Question: Which state is mentioned in the document?
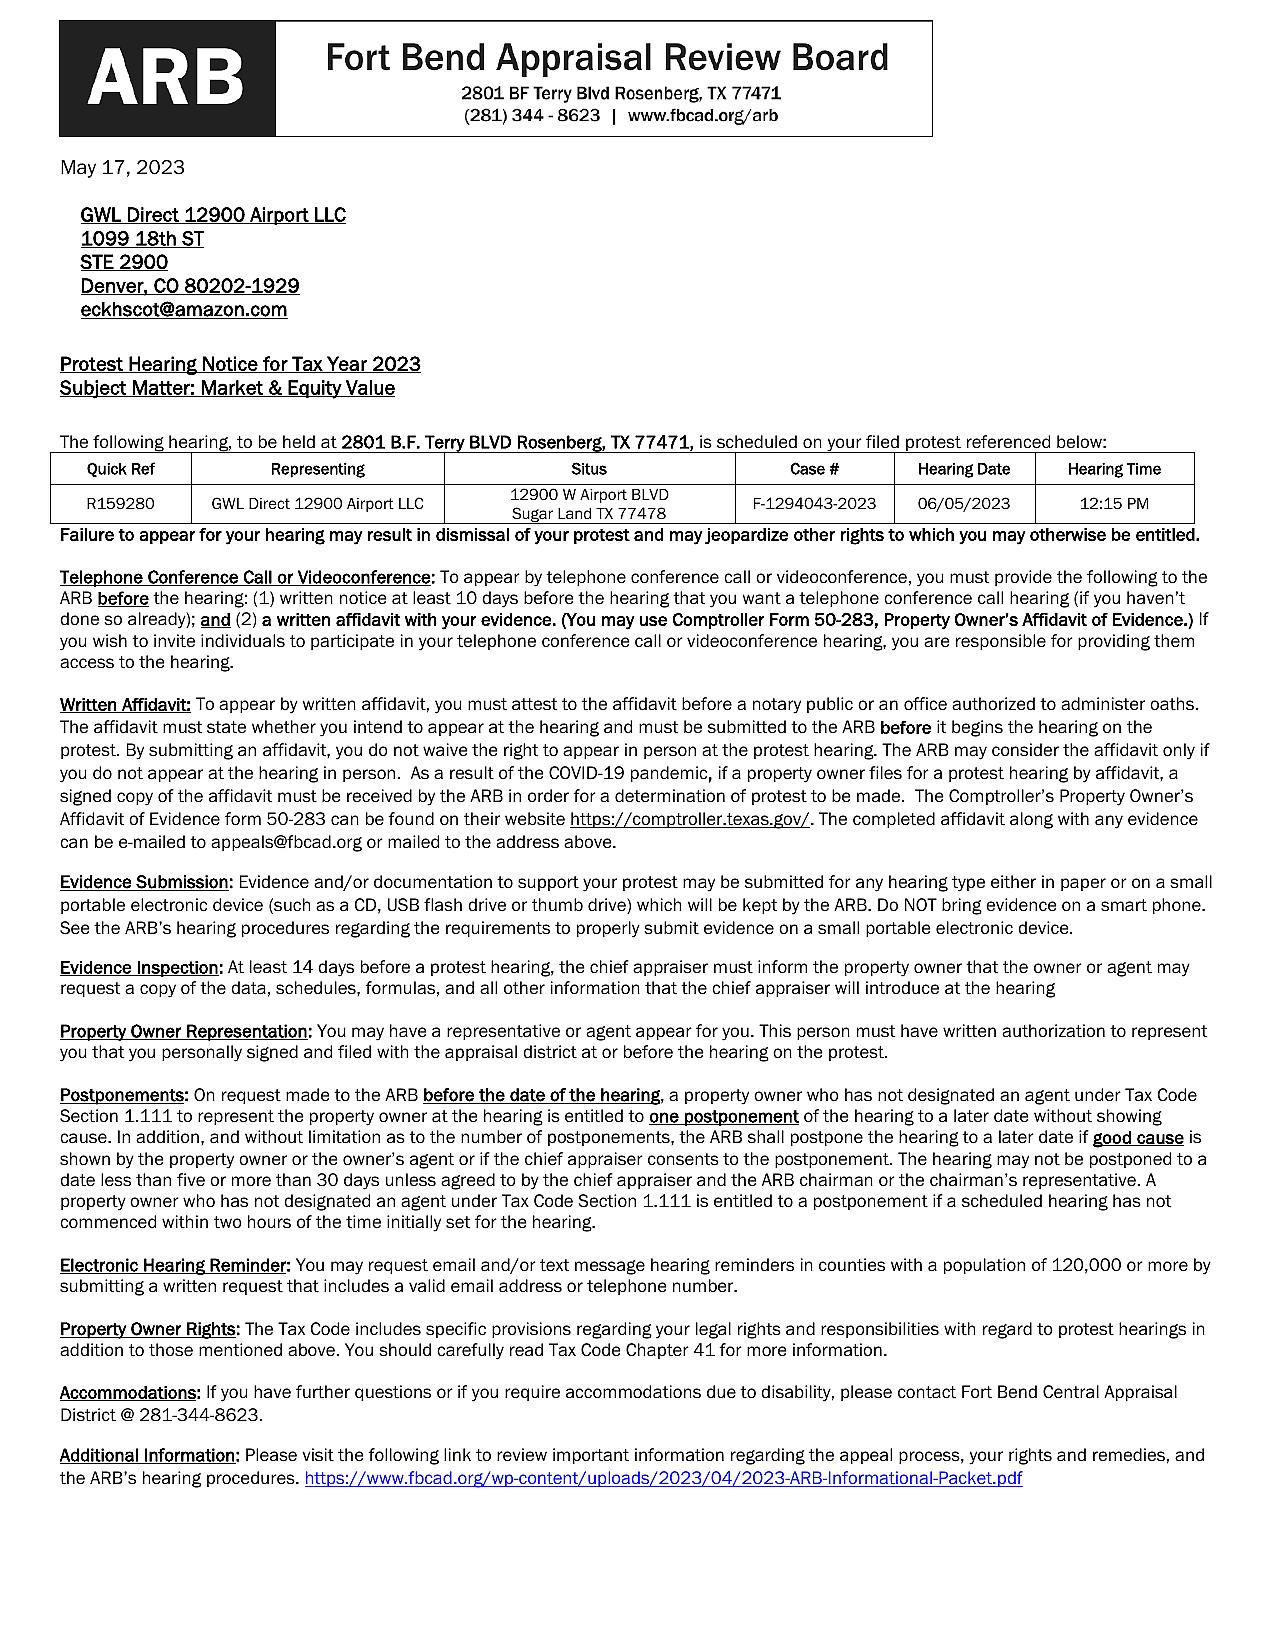
Answer: "TX"